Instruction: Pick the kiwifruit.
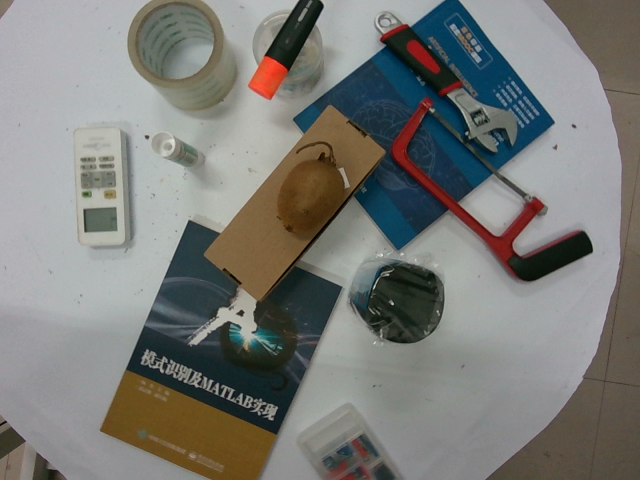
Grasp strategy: vertical